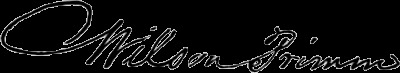
Signature of: wilson primm